Question: What is the filing due date as per the document?
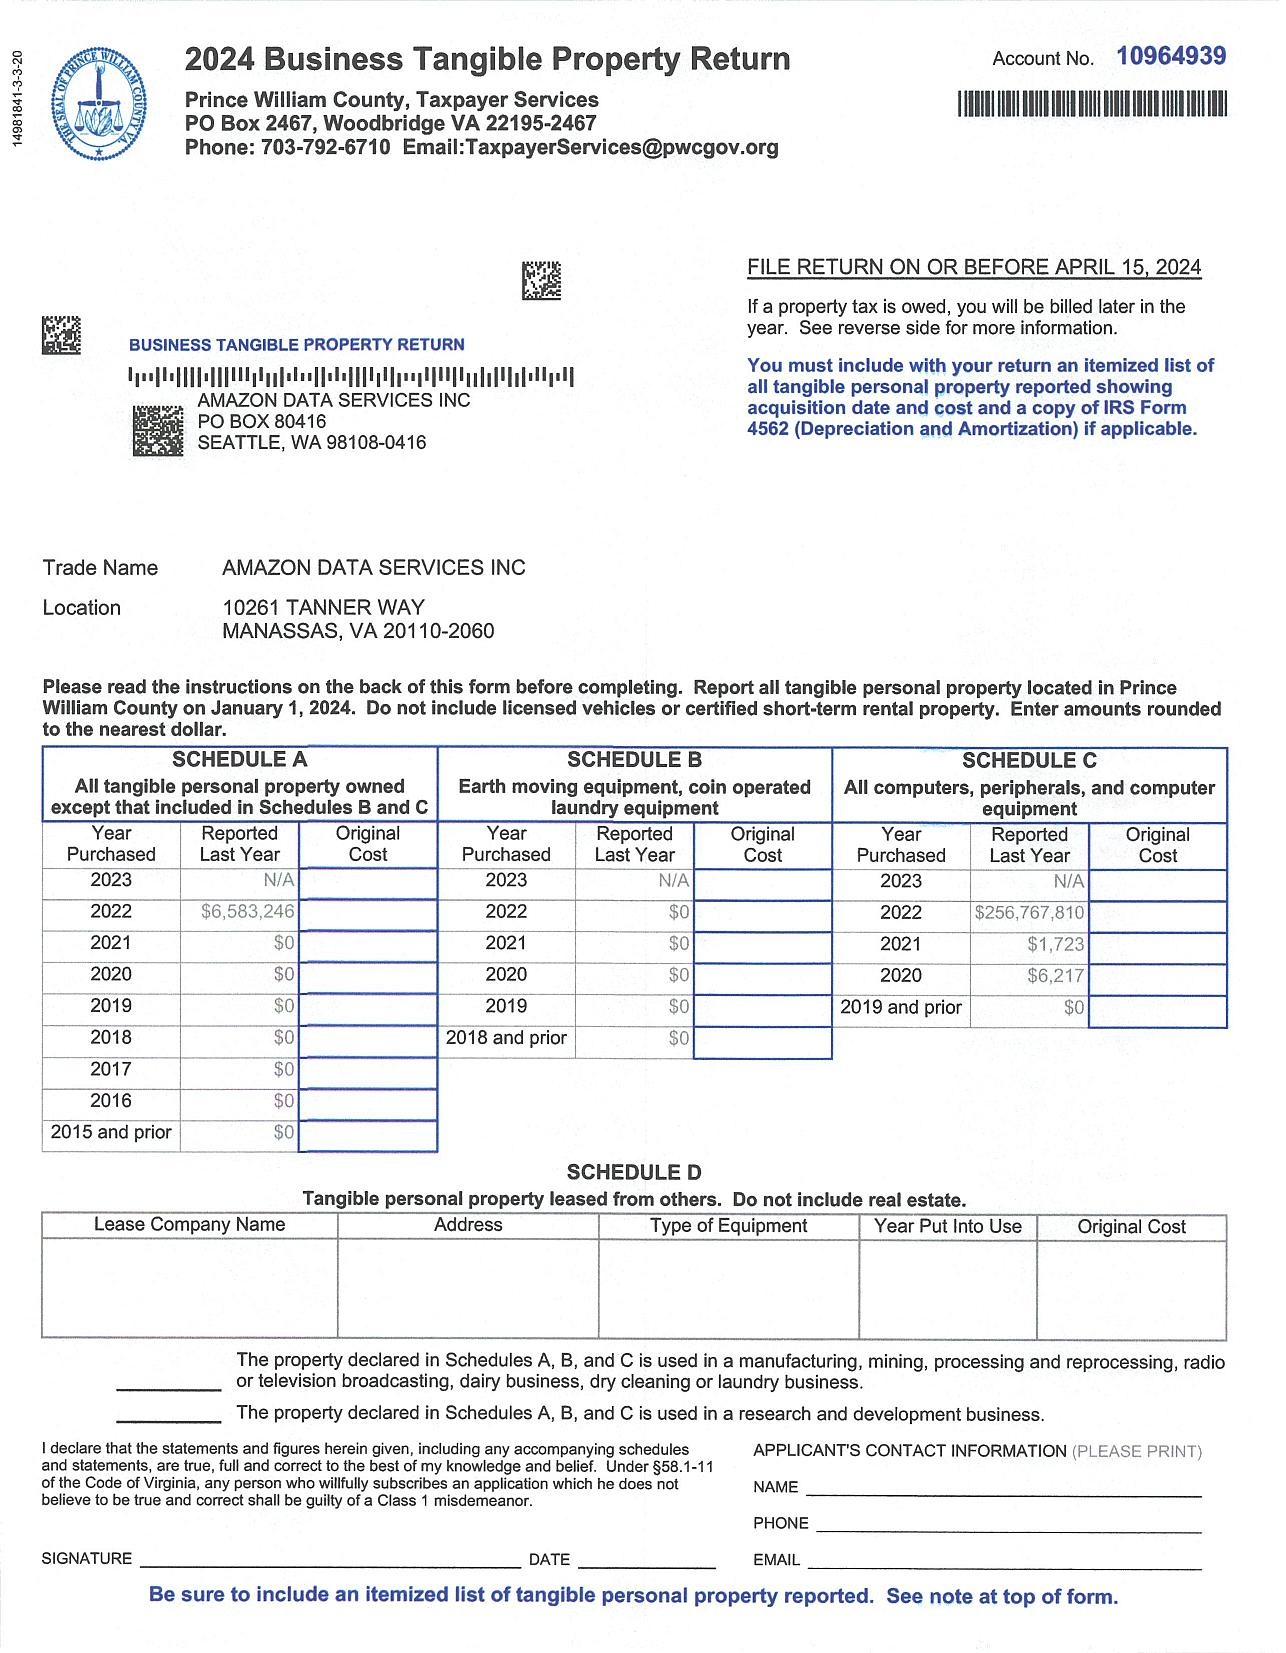
Answer: "15-Apr-24"